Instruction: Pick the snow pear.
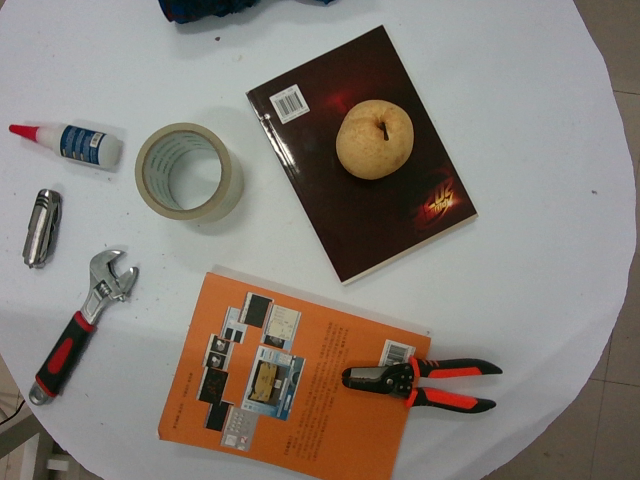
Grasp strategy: vertical